Question: What is the suspected problem?
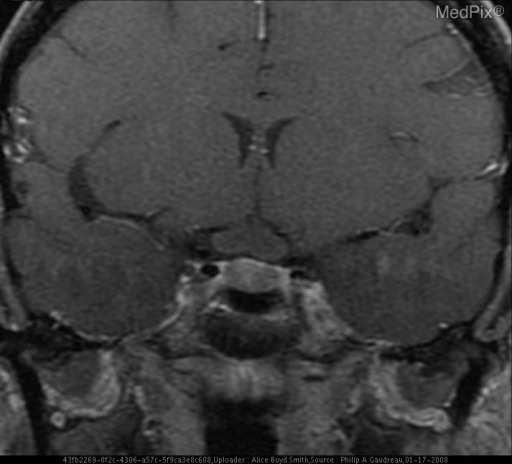
Answer: The findings suggest Increased signal intensity and widening of the optic nerves as they track posteriorly.
There is a well circumscribed 1.5X1cm mass of high signal intensity located at the location of the optic chiasm.  The lesion is suprasellar.. No enhancement is seen on the post contrast images.  Again noted is expansion of the optic nerves and chiasm.. The patient might have a history of The patient presented with a history of slowly progressive decreased visual acuity..